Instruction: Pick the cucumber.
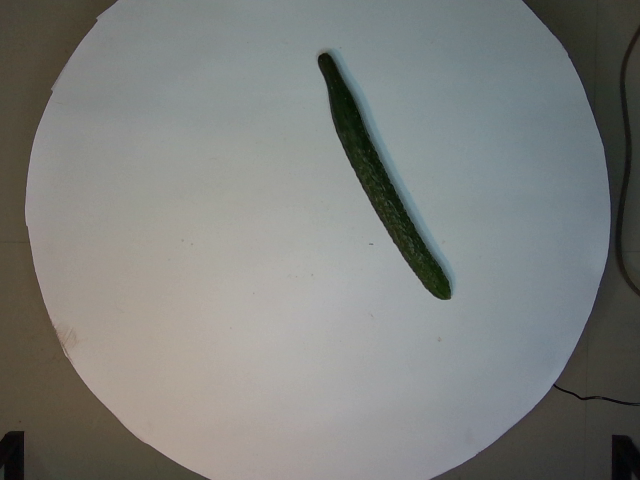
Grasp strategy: vertical